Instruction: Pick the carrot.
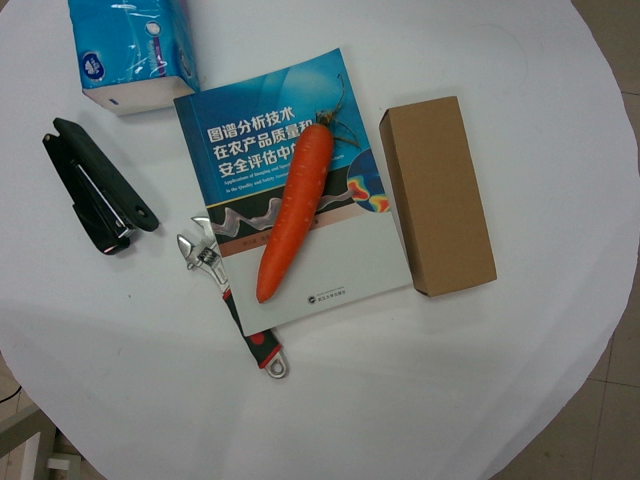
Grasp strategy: vertical